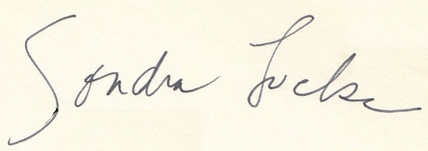
Signature of: sondra locke